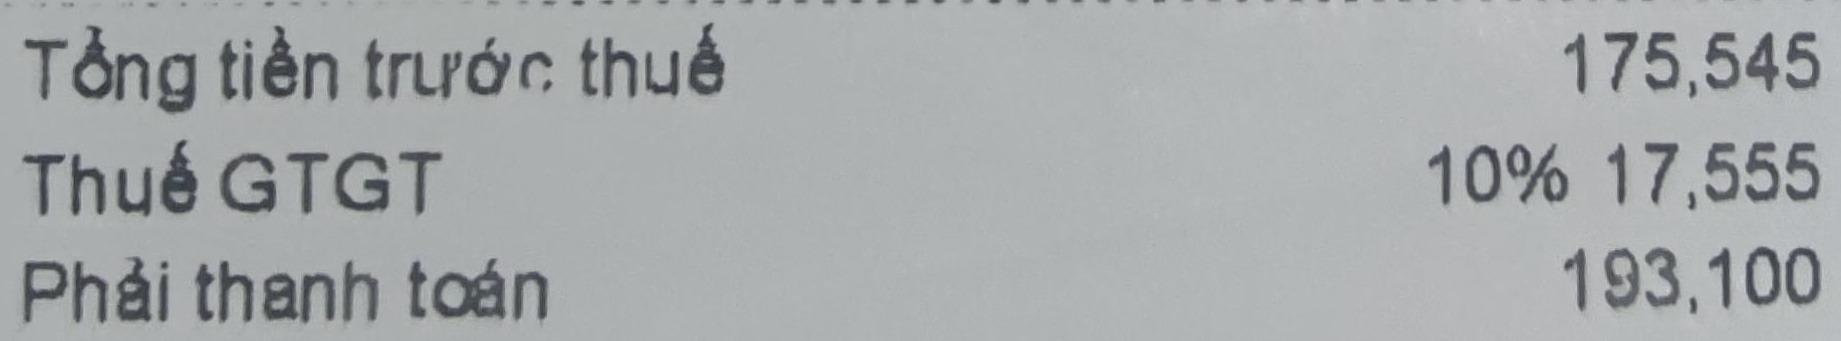
Tổng tiền trước thuế 175,545
Thuế GTGT 10% 17,555
Phải thanh toán 193,100